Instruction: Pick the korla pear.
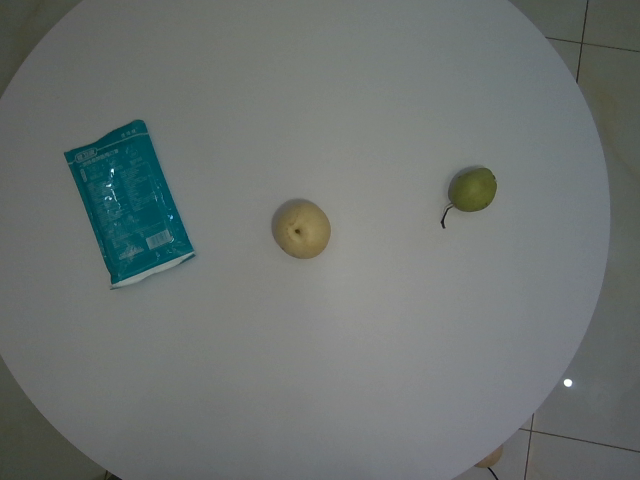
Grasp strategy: vertical